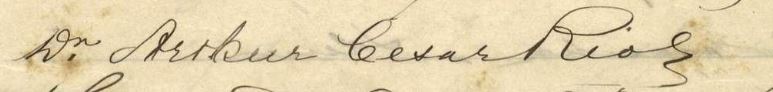
Signature of: artur césar rios